Question: Talk about the condition:
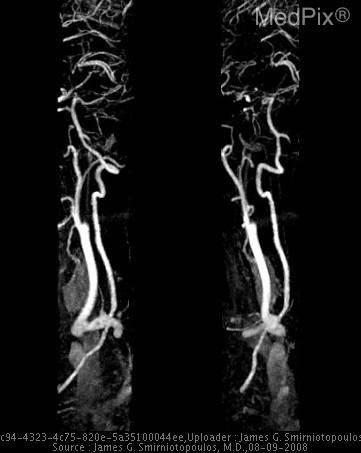
Answer: The disease is discussed as: Early signs of cerebral infarction

It can be difficult to visualize cerebral infarcts within the first 24 hours on routine noncontrast CT examinations.  This is rapidly changing since our images have improved and can be augmented with contrast studies.

Some early signs of infarction include:
•  basal ganglia obscuration (loss of gray-white demarcation)
•  hyperdense MCA / hyperintense MCA
•  the "insular ribbon sign"
•  Cortical gray white junction obscuration

In some cases, we may see hyperdense distal MCA vessels, demonstrating intraluminal thrombus.  Whereas a repeat CT scan from the next day may not demonstrate these hyperdense areas.